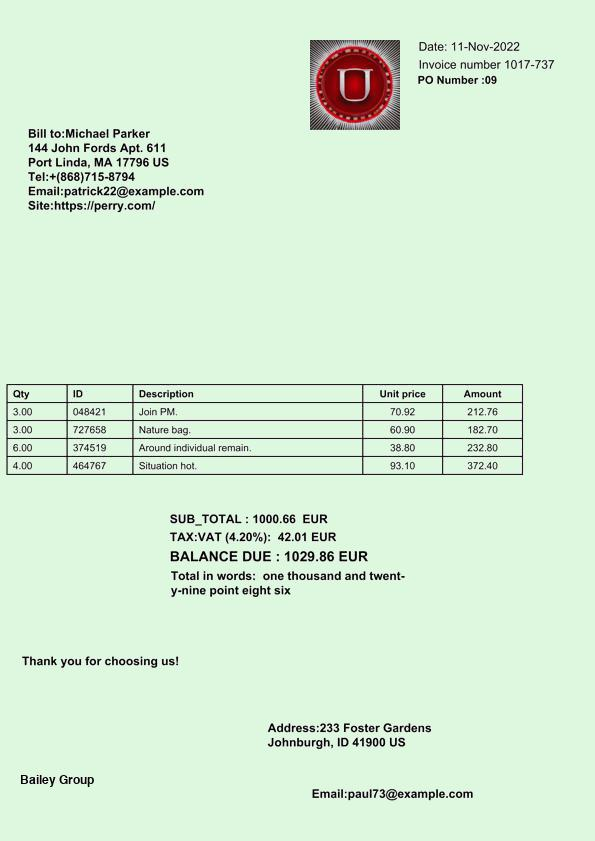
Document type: Invoice